Question: What might the diagnosis be?
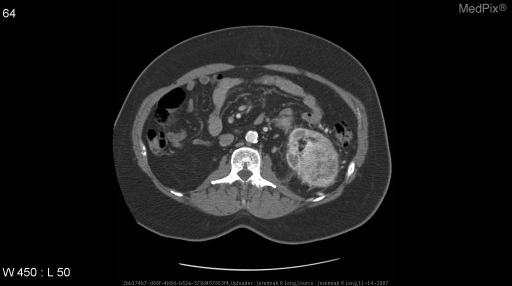
Answer: The possible diagnosis includes Renal cell carcinoma
Oncocytoma
Metastatic disease.